Question: What is the property identification or parcel number listed?
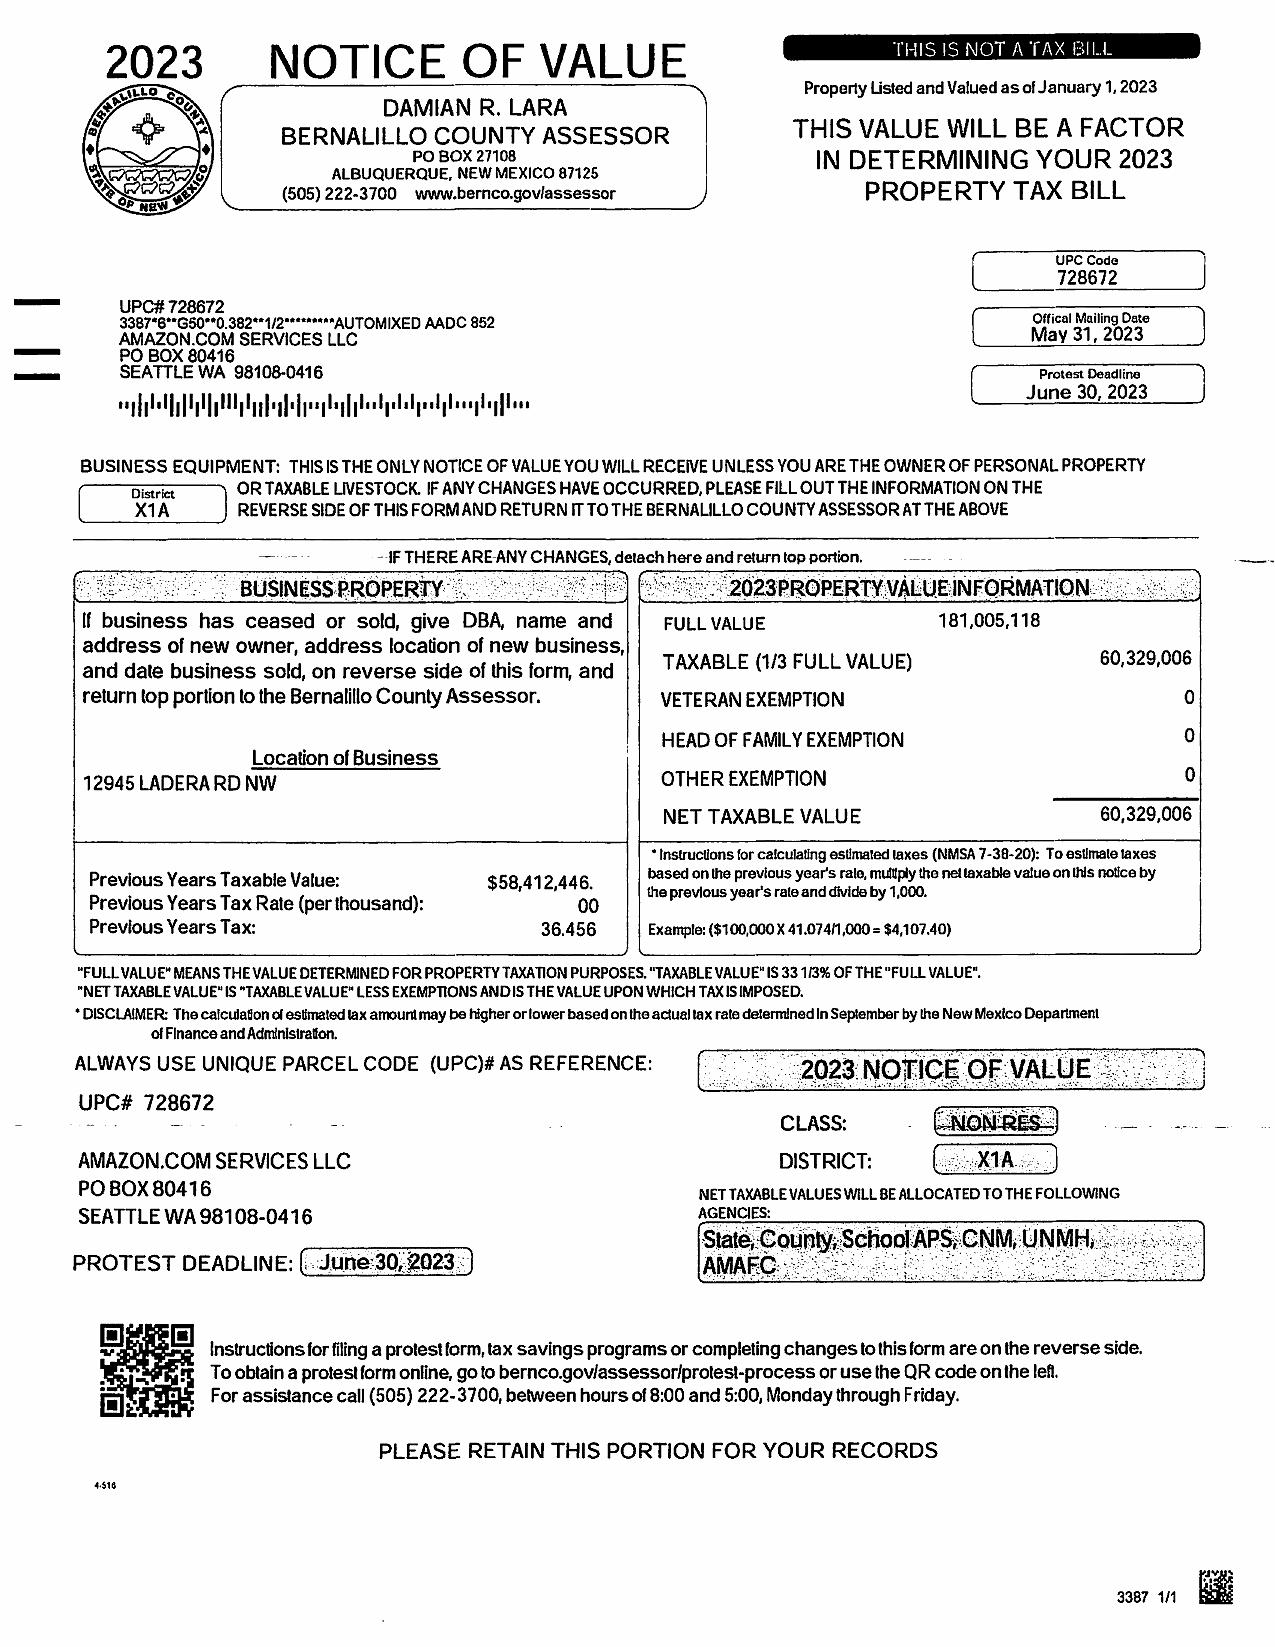
Answer: "728672"